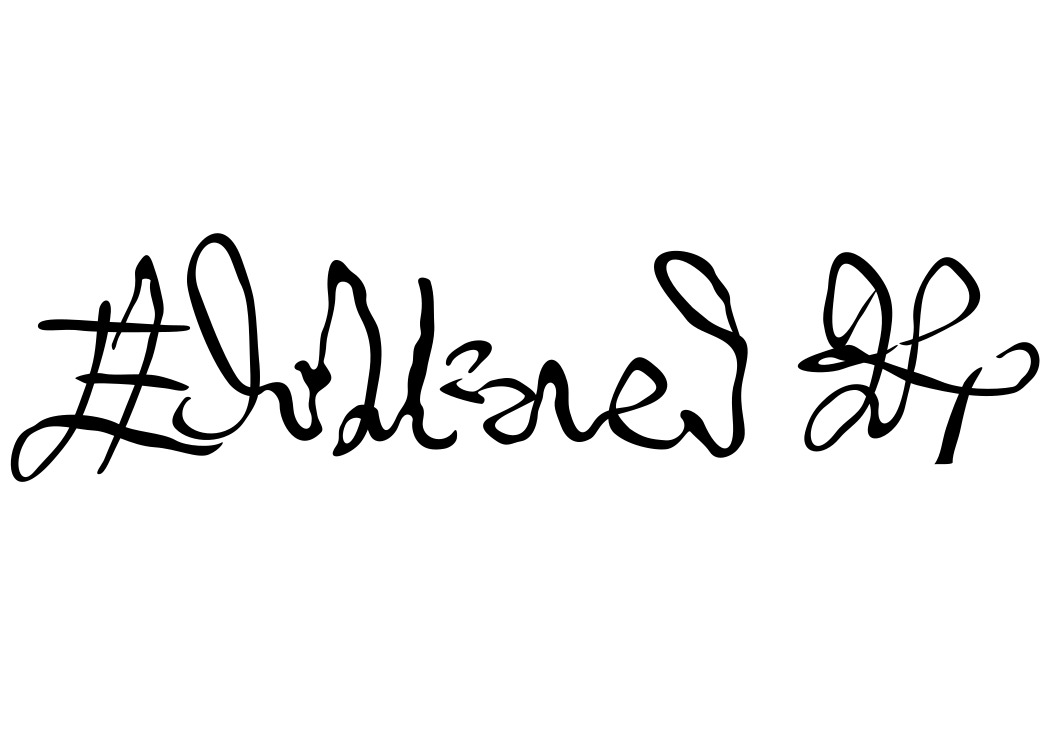
Signature of: edward iv of england